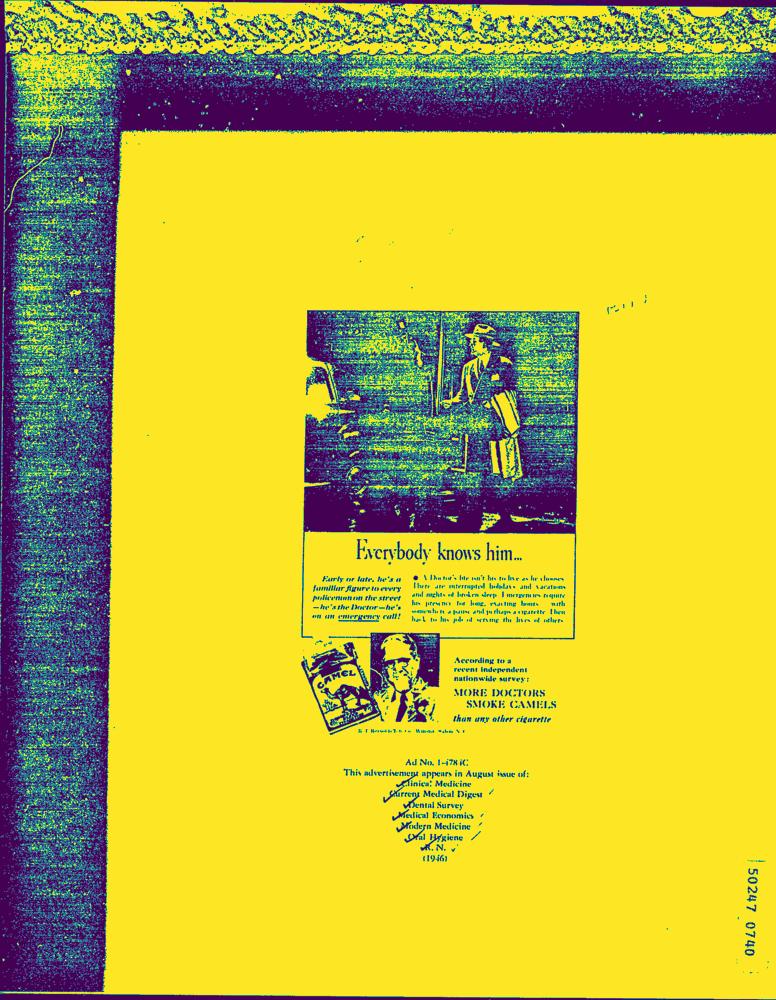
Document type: AD